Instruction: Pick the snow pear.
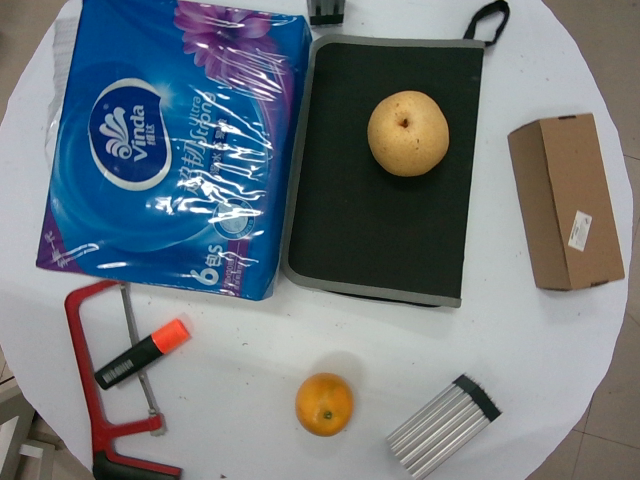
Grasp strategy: vertical